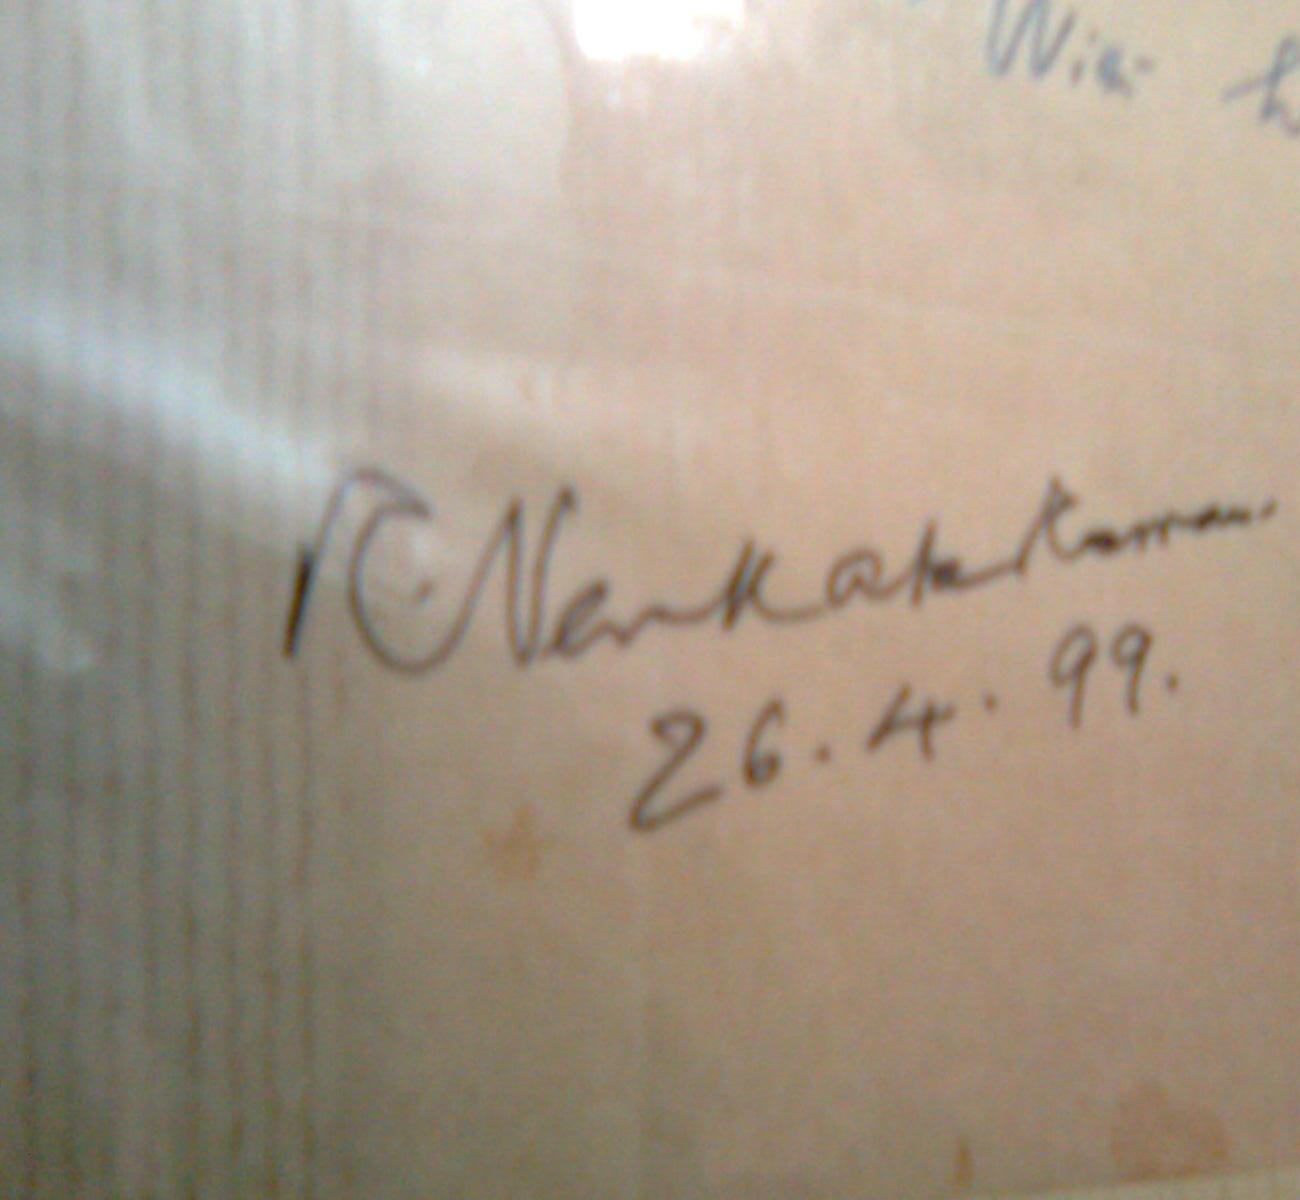
Signature of: r venkataraman